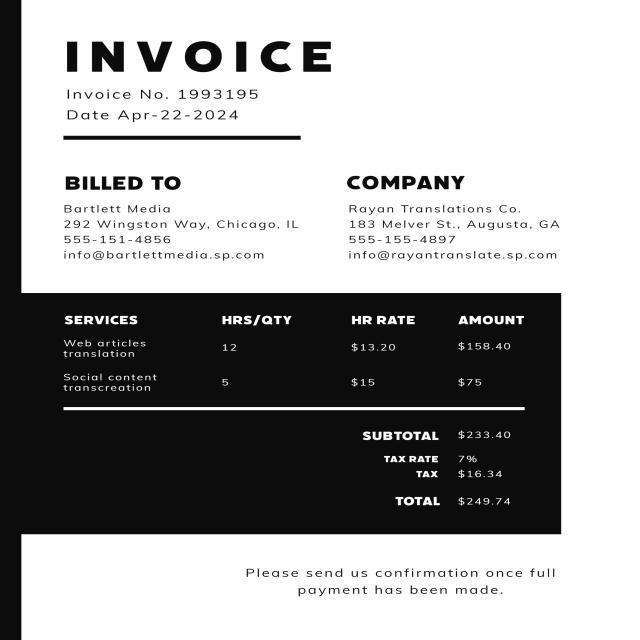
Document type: Invoice